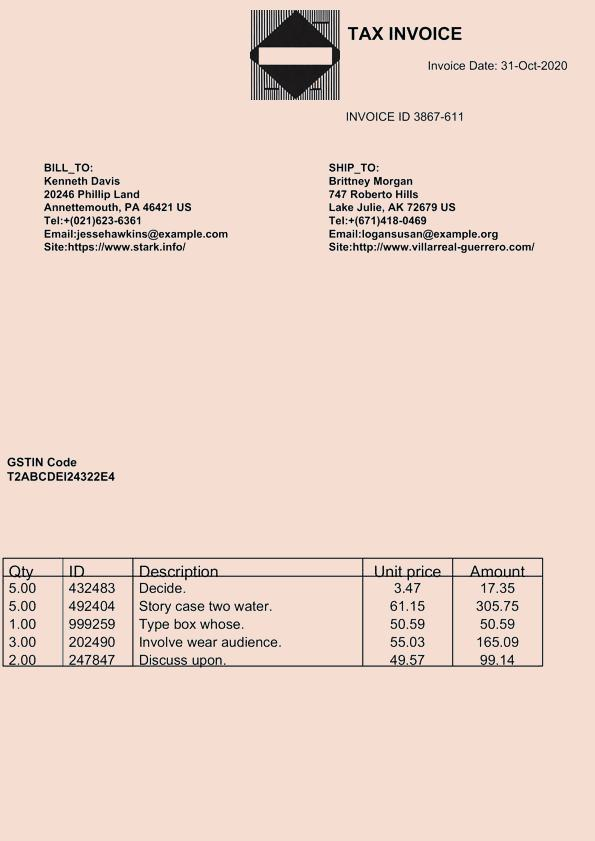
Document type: Invoice